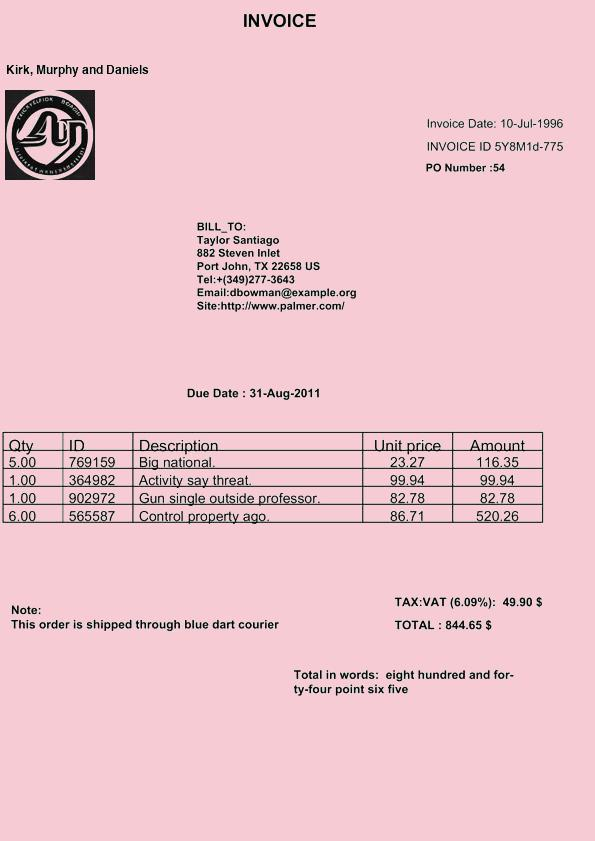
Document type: Invoice